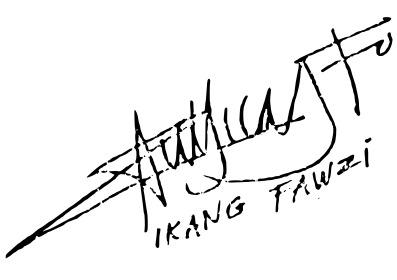
Signature of: ikang fawzi